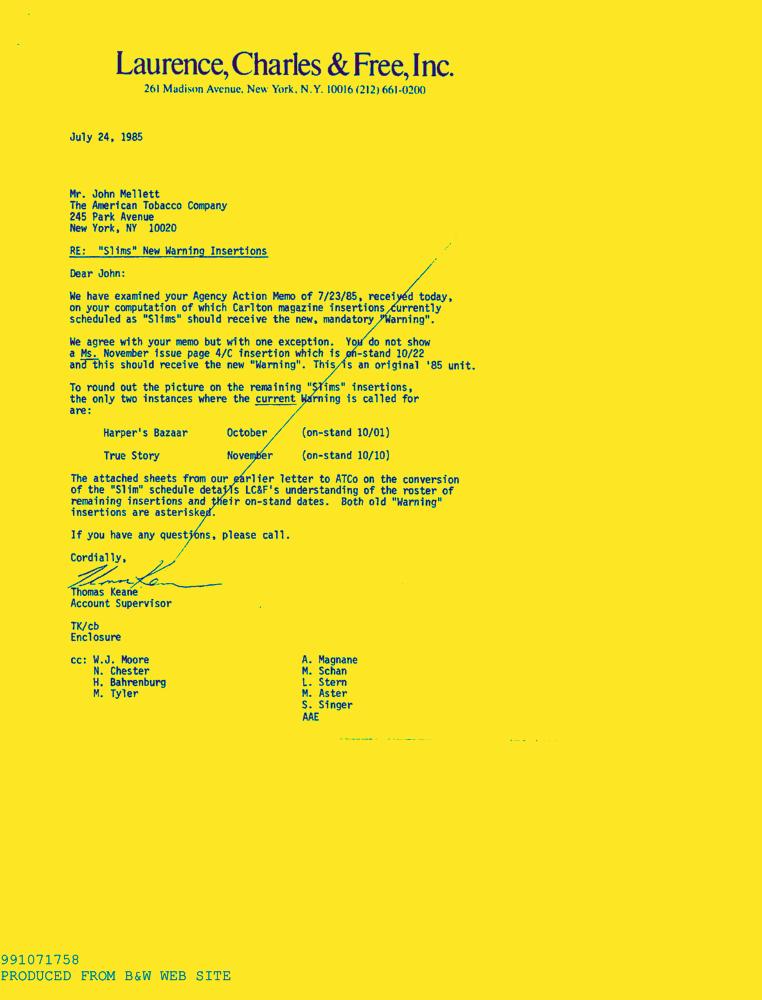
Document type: Letter-Doc